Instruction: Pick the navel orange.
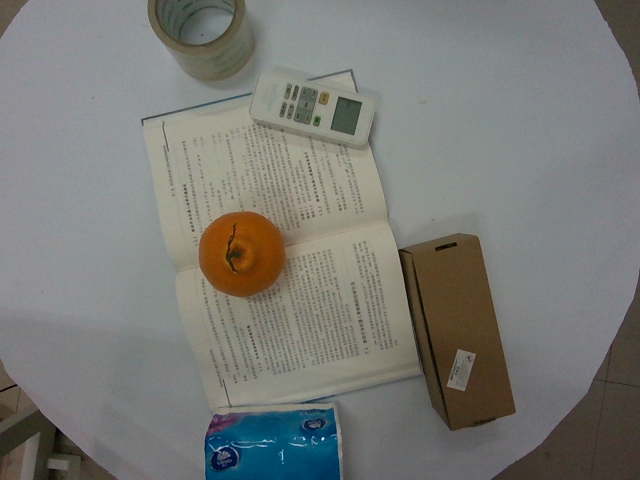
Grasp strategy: vertical